Question: How does the patient history play a role?
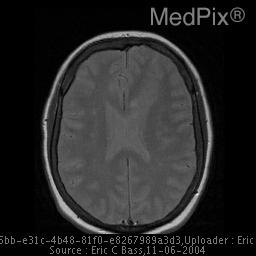
Answer: The patient's history of 54yo female with life long history of epilepsy and seizures. is key in understanding the case.